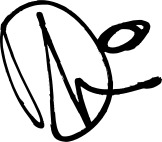
Signature of: daniel lavoie